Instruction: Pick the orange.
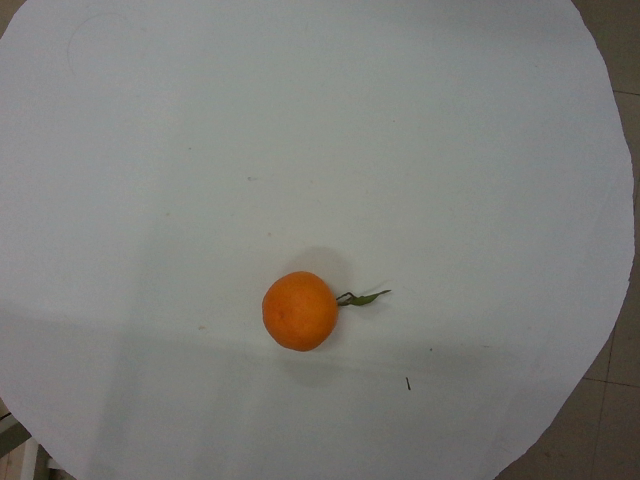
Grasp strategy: vertical